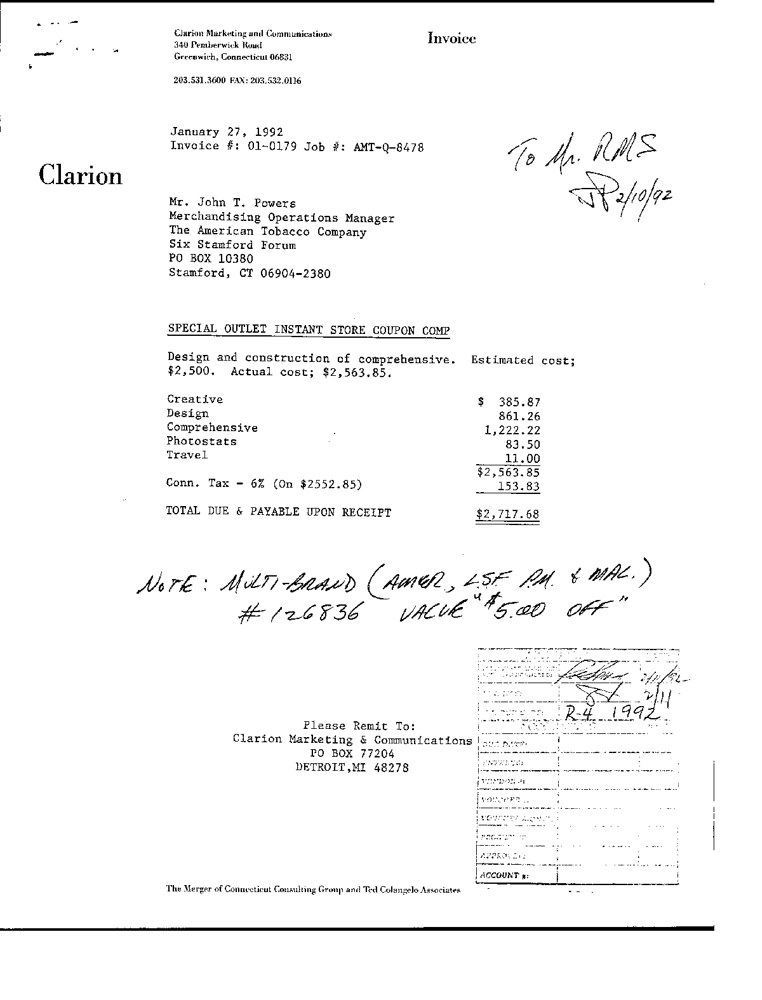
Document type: Invoice